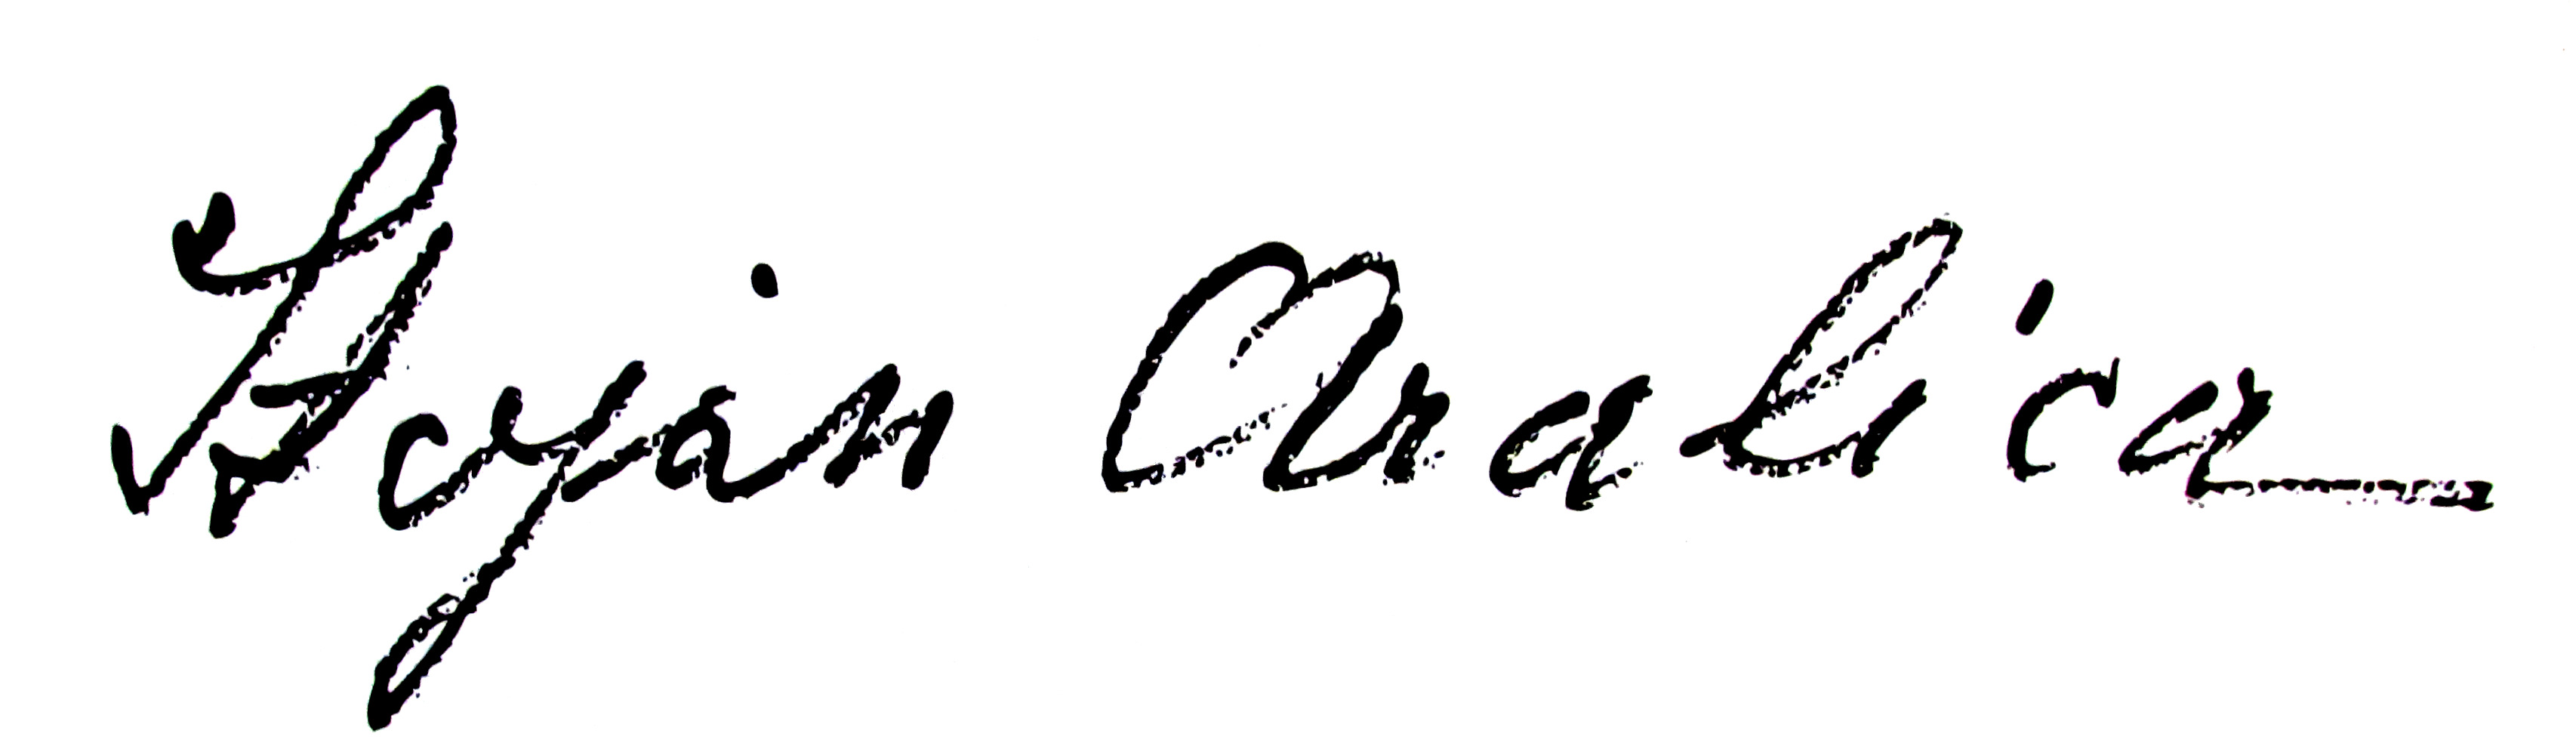
Signature of: stojan aralica